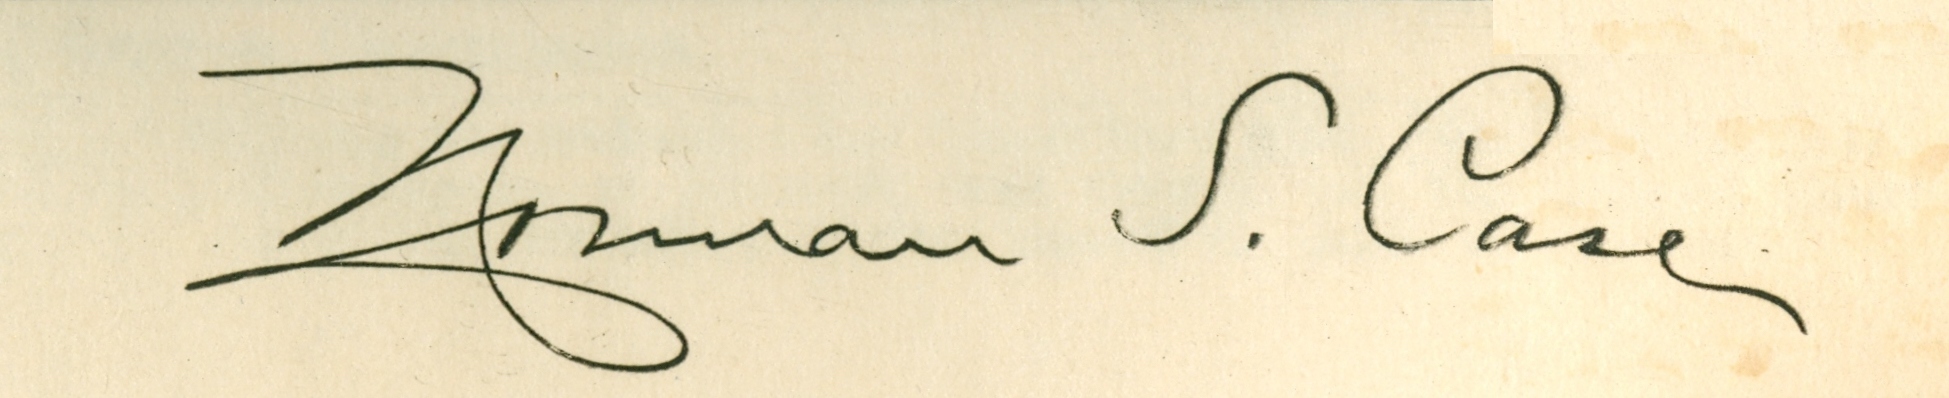
Signature of: norman s case